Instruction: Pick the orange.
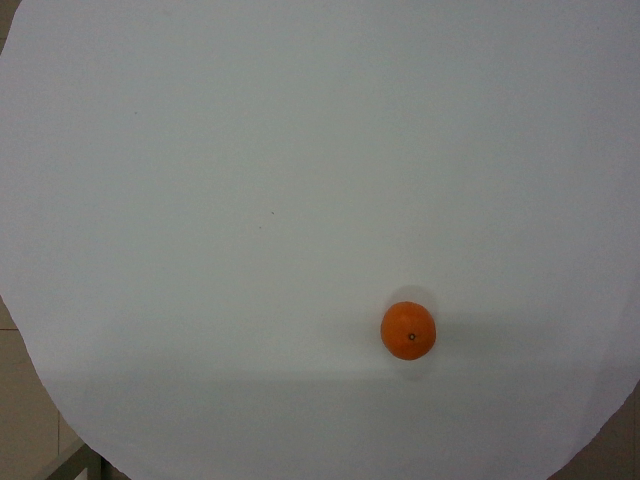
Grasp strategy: vertical